Question: What jurisdiction, city, or county is the document associated with?
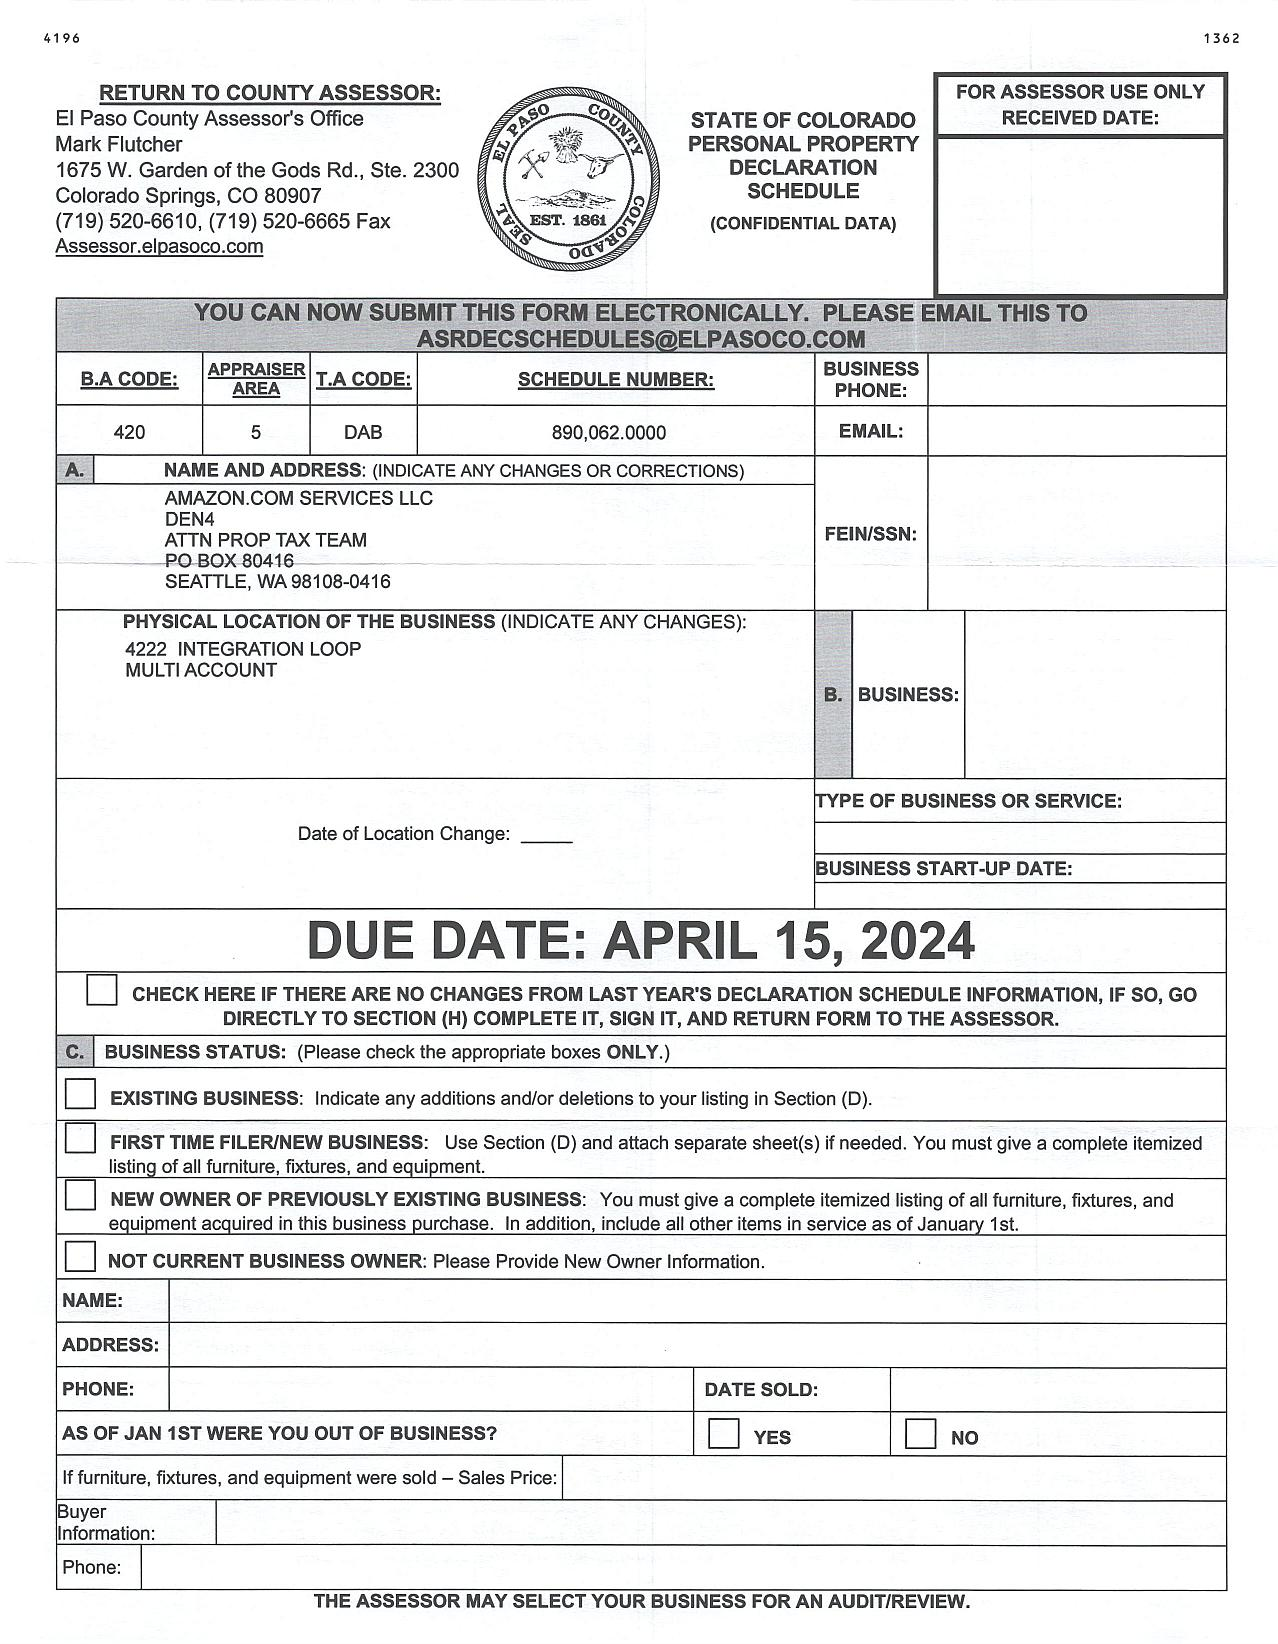
Answer: "El Paso County"